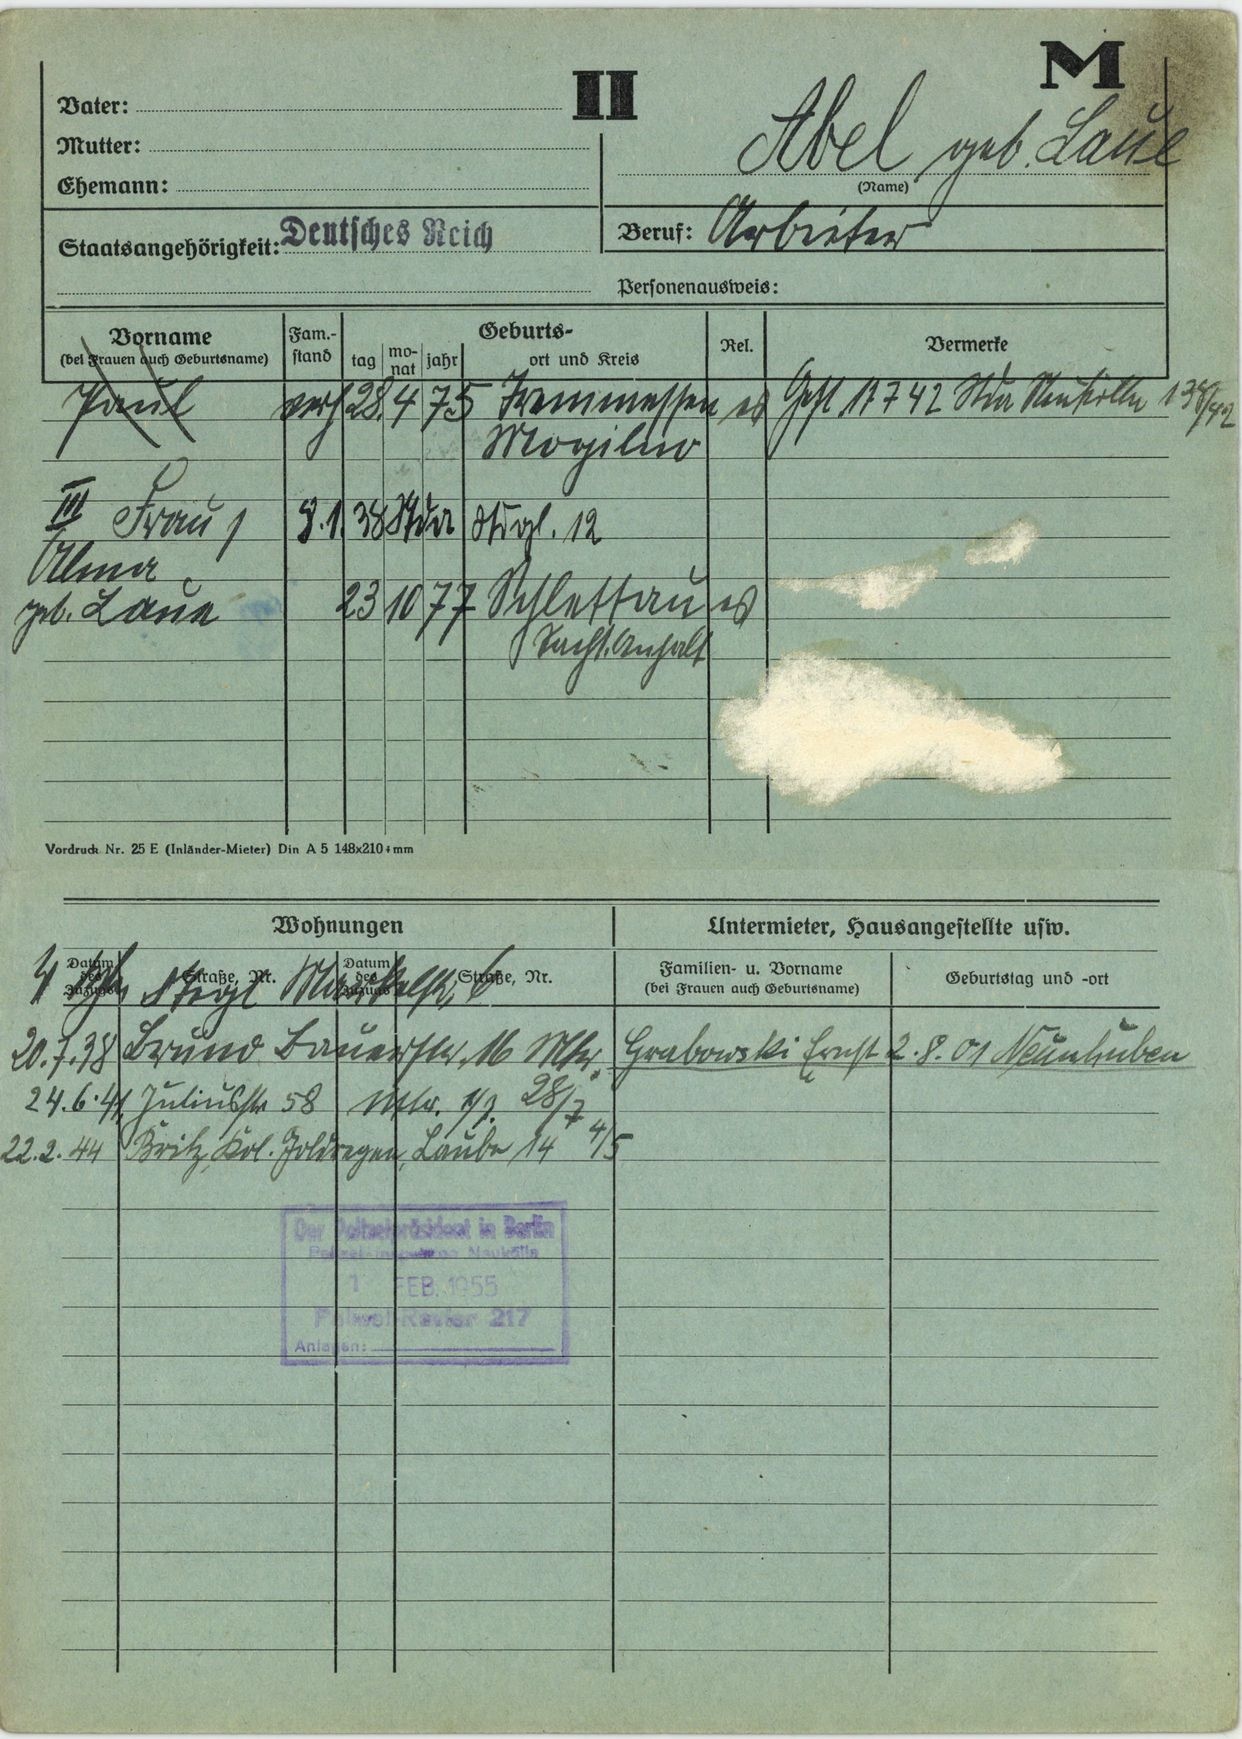
Abel geb. Laue